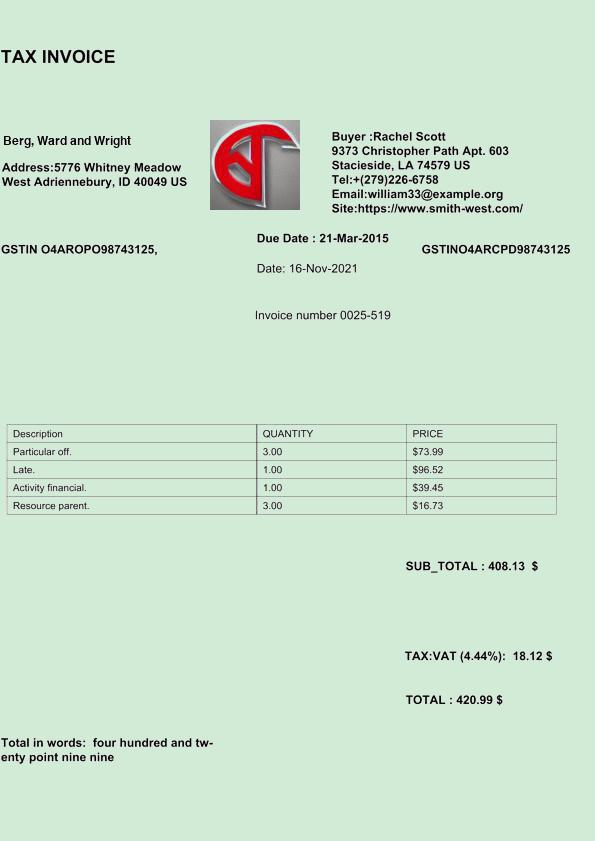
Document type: Invoice